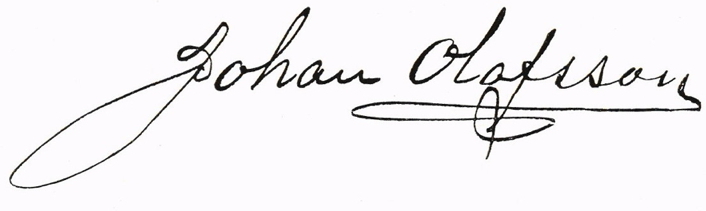
Signature of: johan olofsson i digernäs